Question: How is the history relevant to the case?
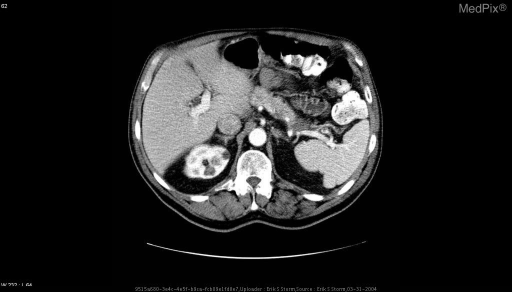
Answer: The patient's history of Patient recently had surgical repair of left inguinal hernia.  Pathology on the sac and surrounding soft tissue came back as "metastatic adenocarcinoma ".  Patient is otherwise healthy and asymptomatic.  CT was performed in a search for primary malignancy. is key in understanding the case.